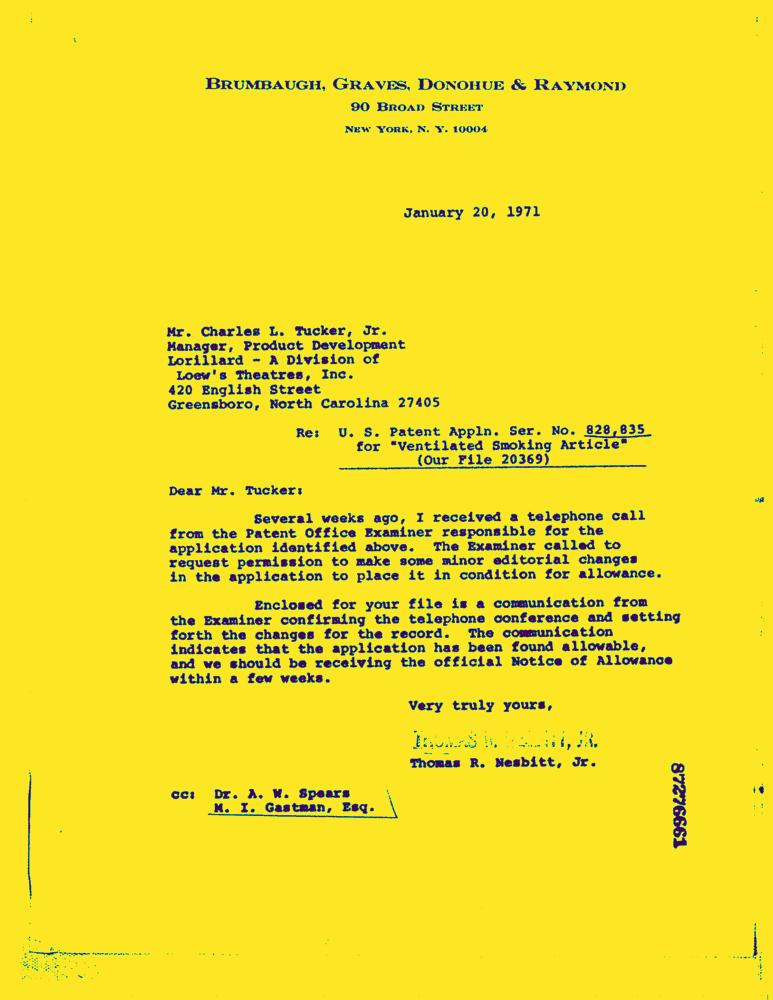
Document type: Letter-Doc